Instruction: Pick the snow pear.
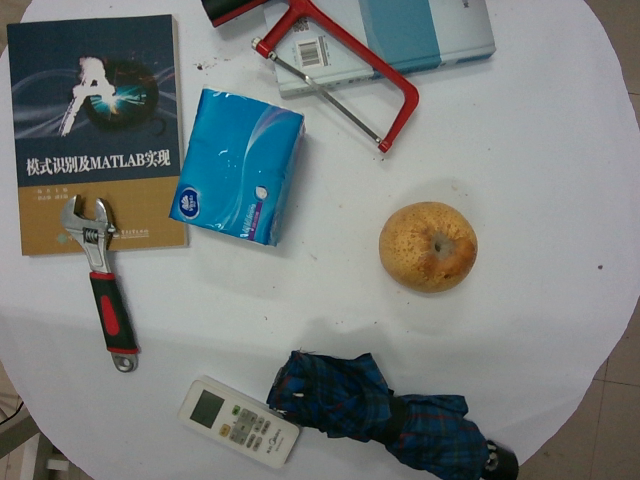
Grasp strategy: vertical